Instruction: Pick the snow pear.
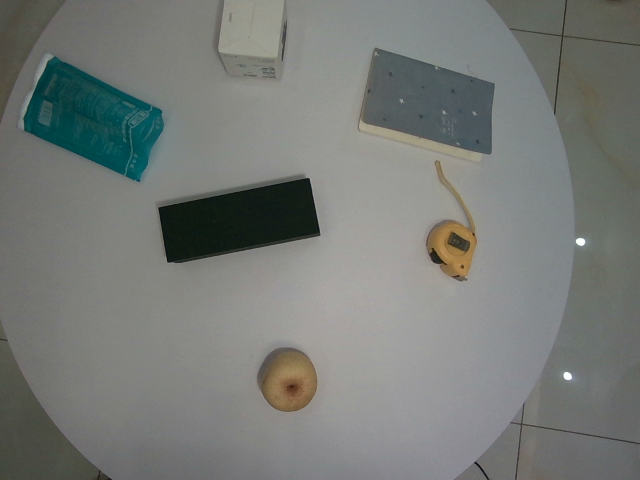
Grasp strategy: vertical